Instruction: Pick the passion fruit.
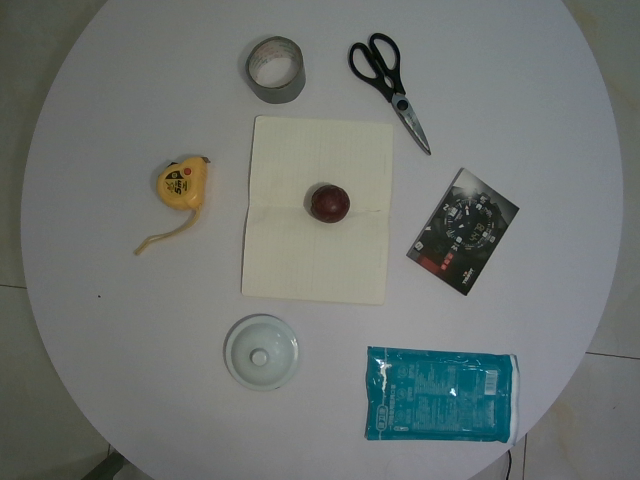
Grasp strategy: vertical